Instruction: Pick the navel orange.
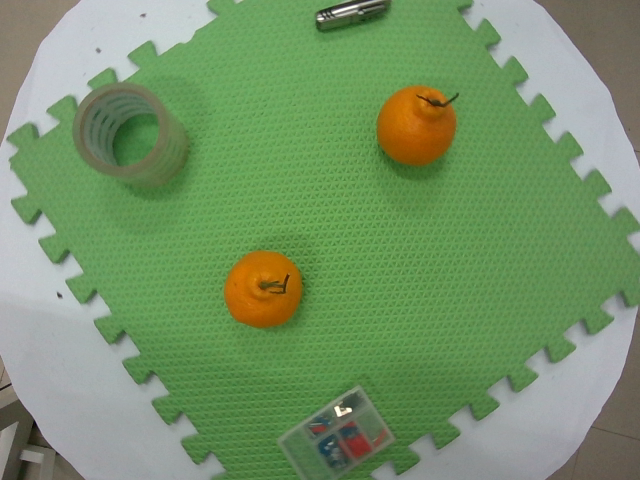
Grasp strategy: vertical